Question: What is the mailing or notice date provided in the document?
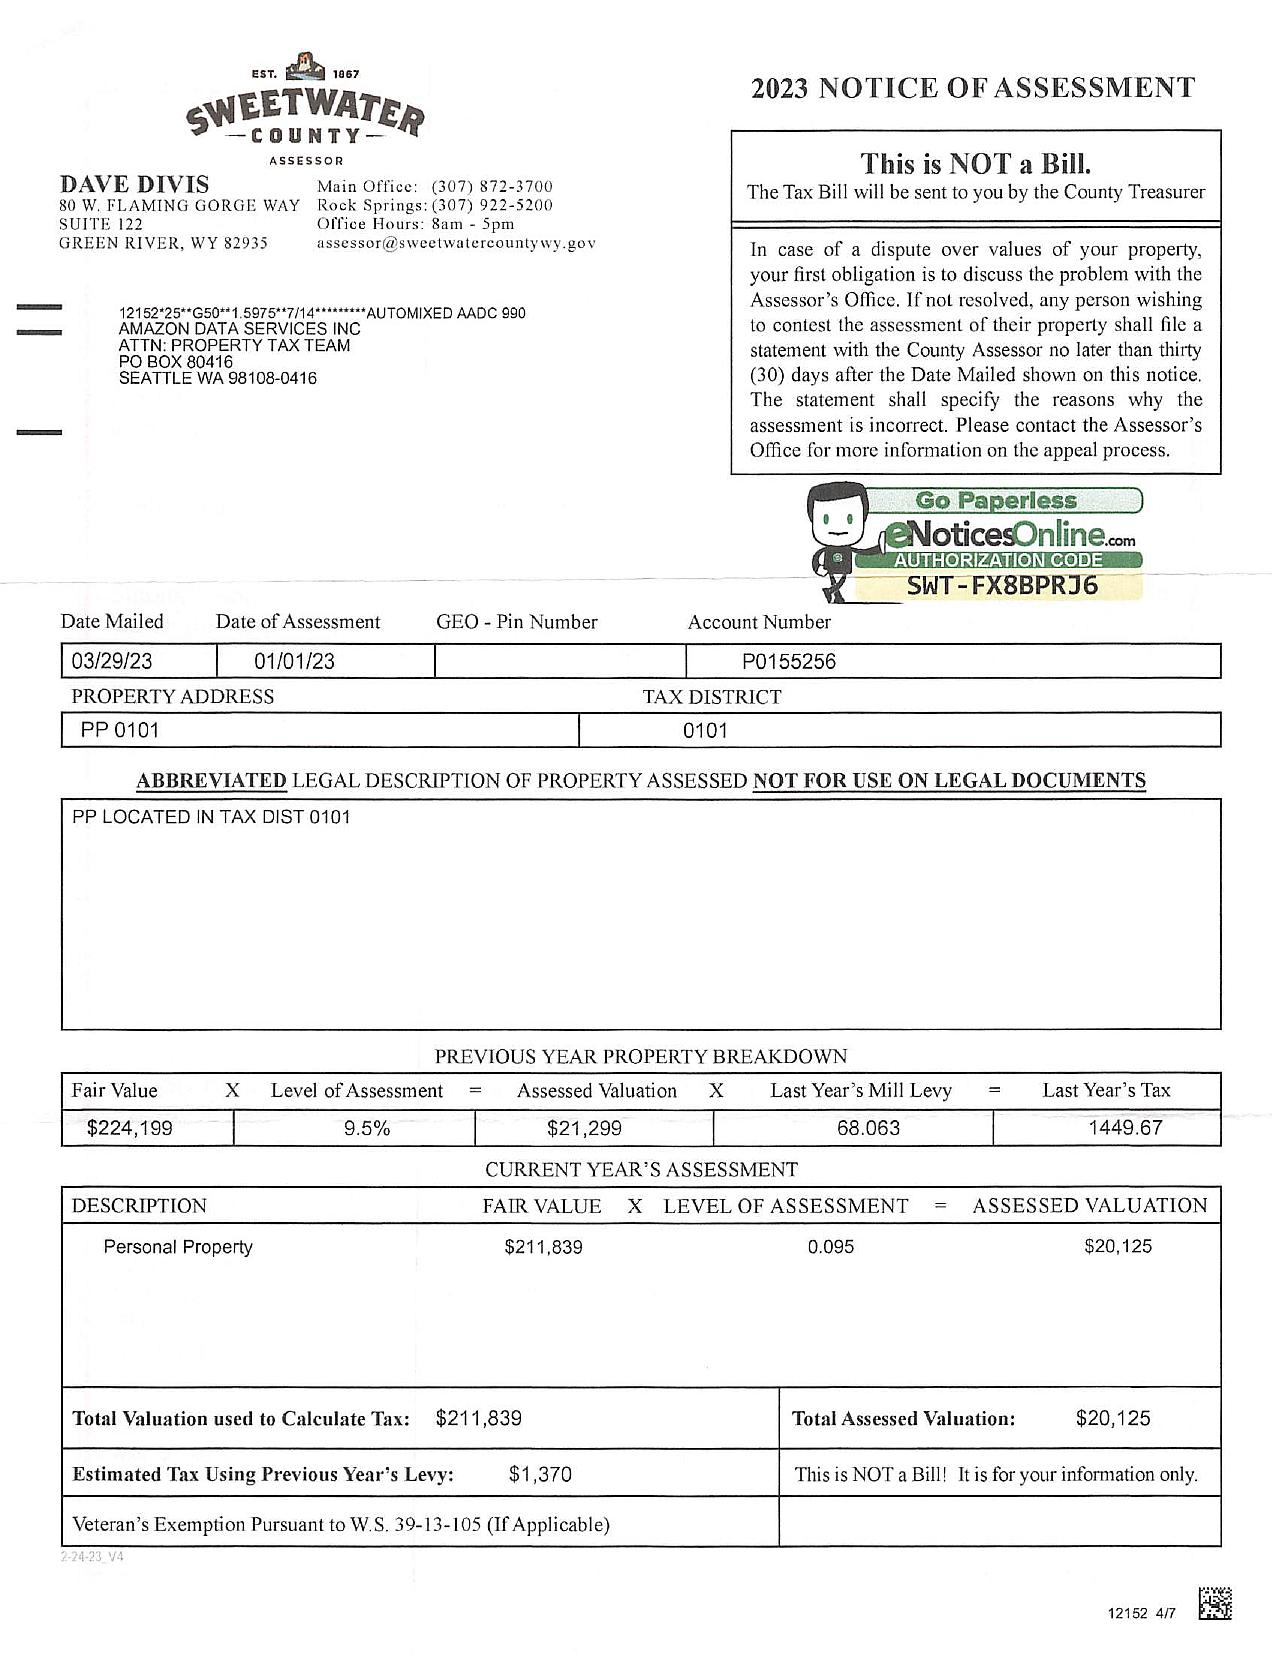
Answer: "3/29/23"